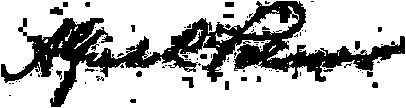
Signature of: alfred lee palmer